Question: Explain the disease:
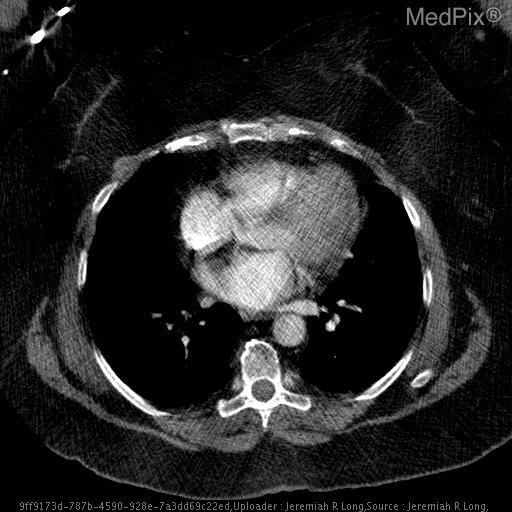
Answer: The disease is discussed as: Lipomatous hypertrophy of the interatrial septum (LHAS) is a benign process characterized by accumulation of fat within the interatrial septum.  The incidence of LHAS is 1% in autopsy series and increases with increasing age and obesity.  This lesion is of little clinical significance; patients with LHAS have slightly higher risk of supraventricular tachycardia, and several cases of hemodynamically significant SVC obstruction have been reported.  Otherwise, LHAS tends to be an incidental finding.
	At imaging, LHAS demonstrates fat attenuation and follows the signal intensity of fat on MR sequences.  Narrowing of the lesion around the fossa ovalis lends the lesion a dumbbell-shaped contour.
	The presence of fat in a cardiac mass excludes lesions such as myxomas, fibromas, and fibroelastosis.  Cardiac lipomas are uncommon lesions and tend to be subendocardial or subpericaridal in location, and generally a capsule can be found at imaging.  Cardiac liposarcomas are extremely rare, often presenting with metastases or cardiac constrictive symptoms.